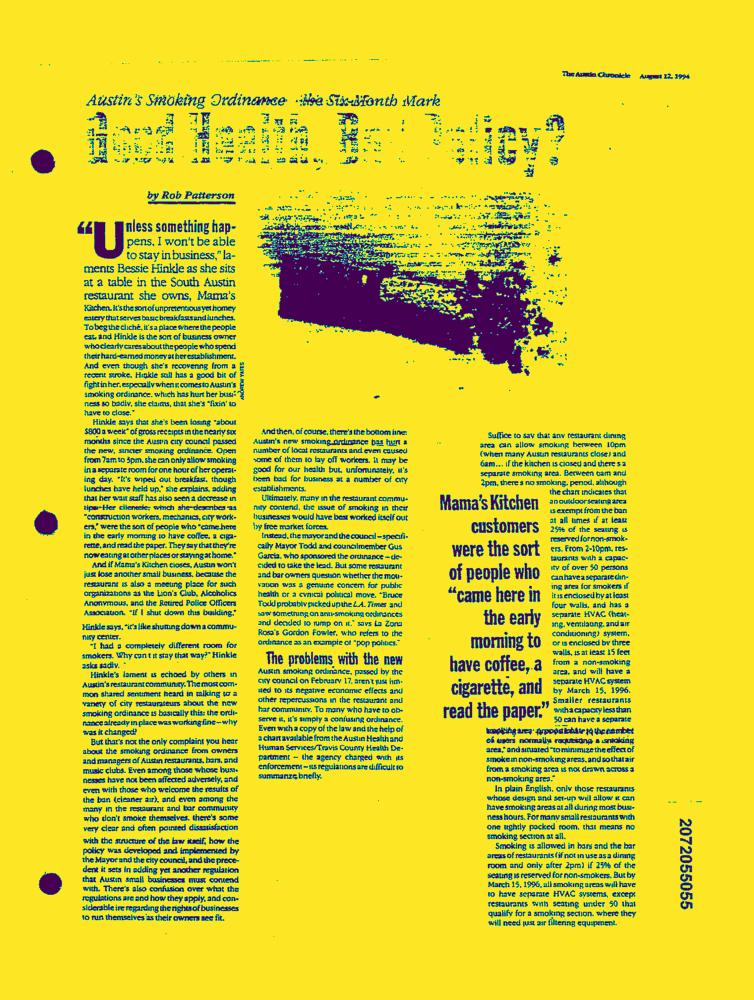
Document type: News-Article